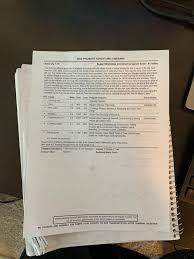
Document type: Invoice